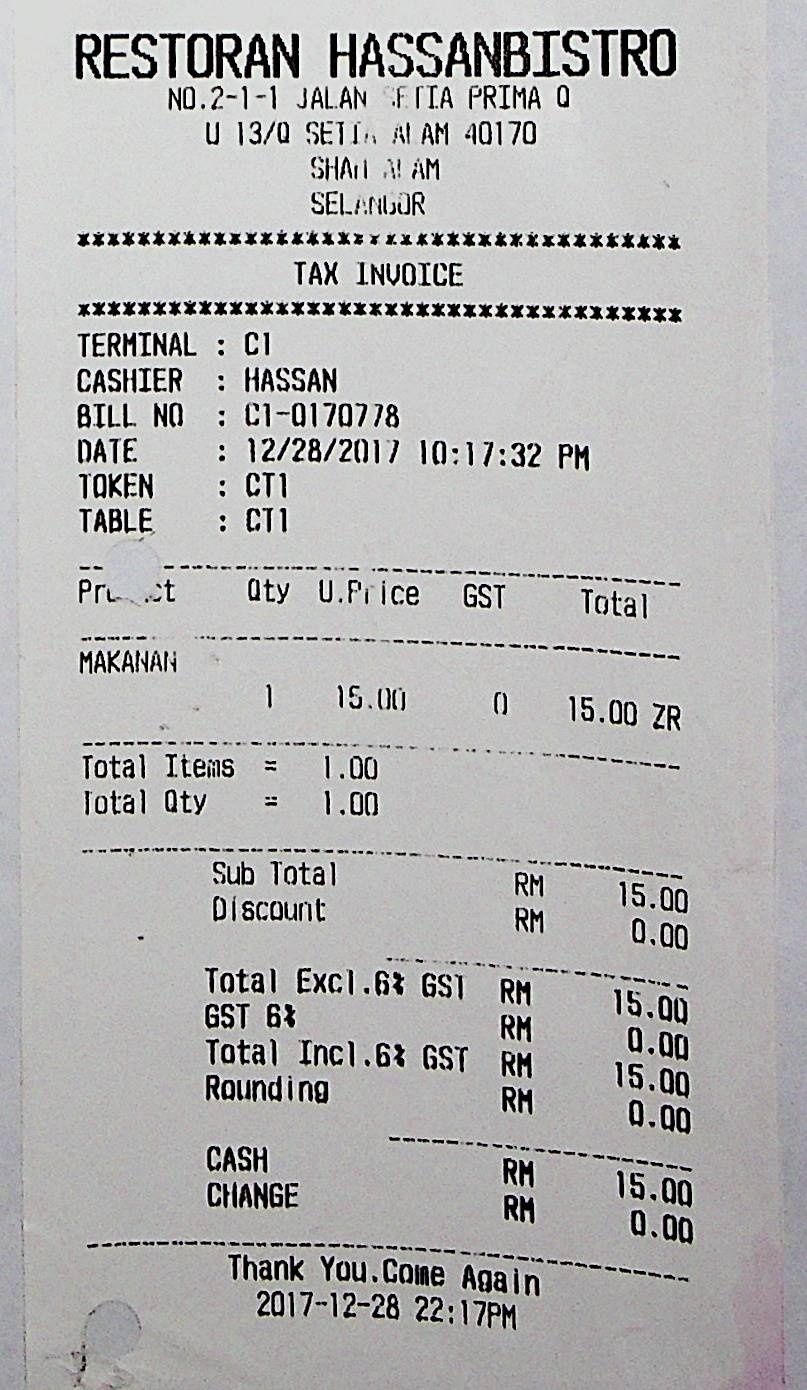
RESTORAN HASSANBISTRO
NO.2-1-1 JALAN SETIA PRIMA Q
U 13/Q SETIA ALAM 40170
SHAH ALAM
SELANGOR
TAX INVOICE
TERMINAL : C1
2017-12-28 22:17PM
THANK YOU.COME AGAIN
CASHIER
: HASSAN
0.00
BILL NO
: C1-0170778
RM
DATE
: 12/28/2017 10:17:32 PM
CHANGE
TOKEN
: CT1
15.00
TABLE
: CT1
RM
PR
QTY
U.PRICE
GST
TOTAL
MAKANAN
1
15.00
0
15.00 ZR
TOTAL ITEMS
=
1.00
TOTAL QTY
=
1.00
SUB TOTAL
RM
15.00
DISCOUNT
RM
0.00
TOTAL EXCL .6% GST
RM
15.00
GST 6%
RM
0.00
TOTAL INCL .6% GST
RM
15.00
ROUNDING
RM
0.00
CASH
T